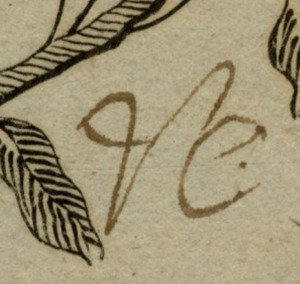
Signature of: katerina veronika anna dusíkova